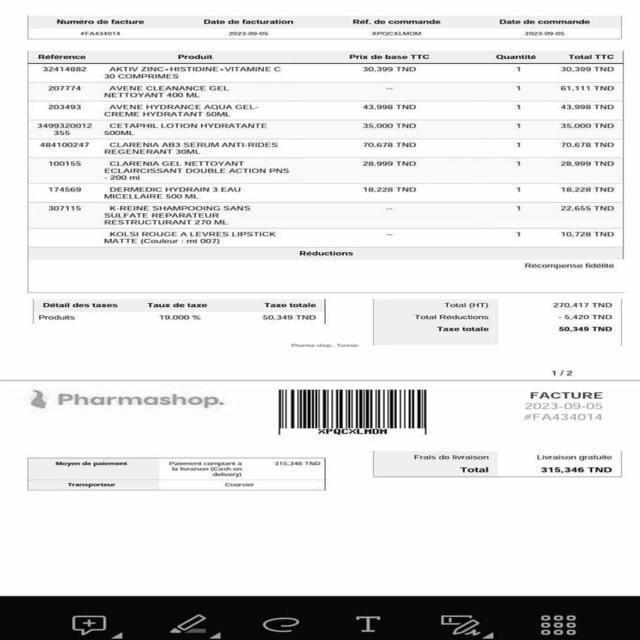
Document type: Invoice